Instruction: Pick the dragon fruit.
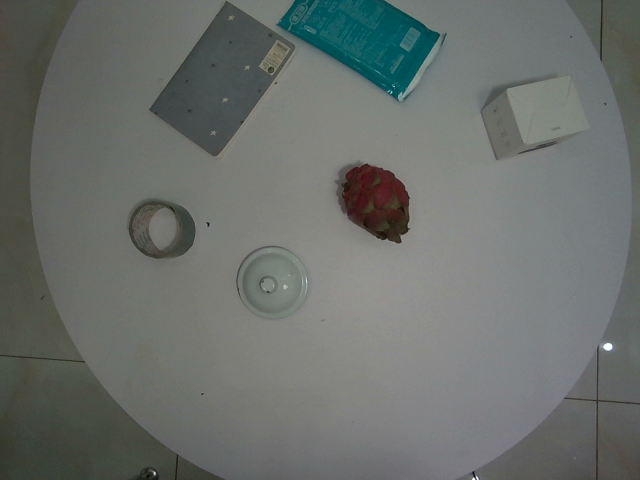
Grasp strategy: vertical